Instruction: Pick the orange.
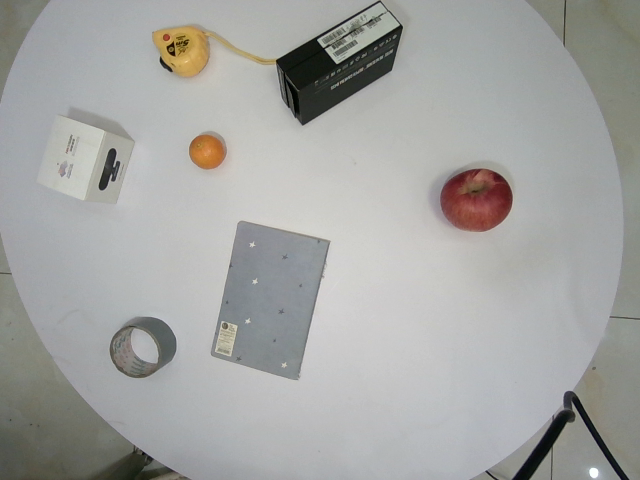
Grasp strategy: vertical